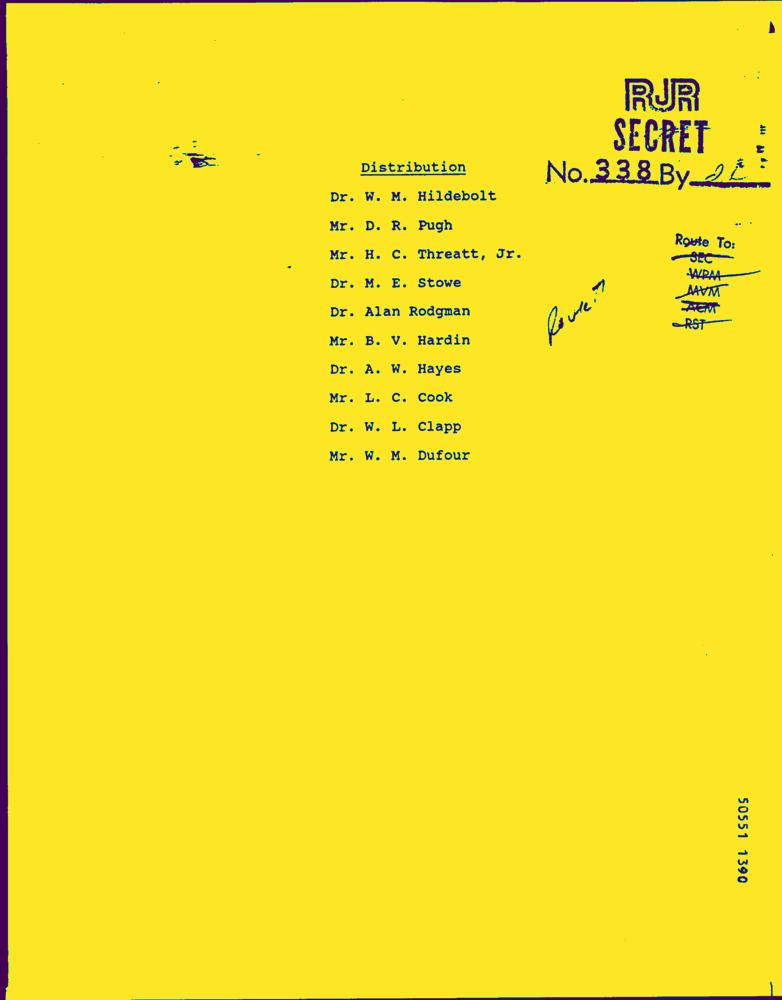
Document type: Letter-Doc